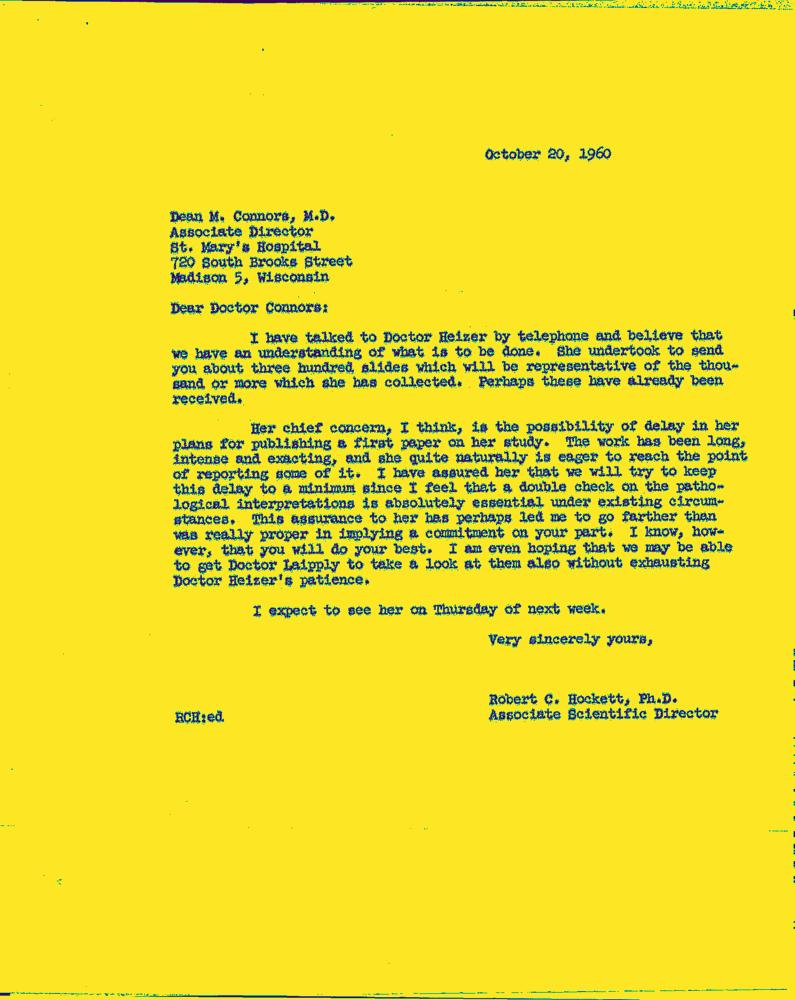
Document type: Letter-Doc